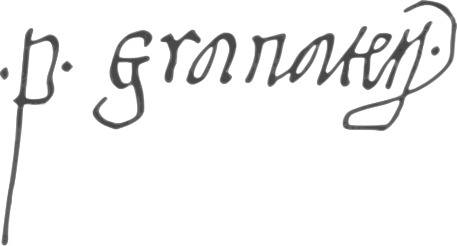
Signature of: pedro guerrero